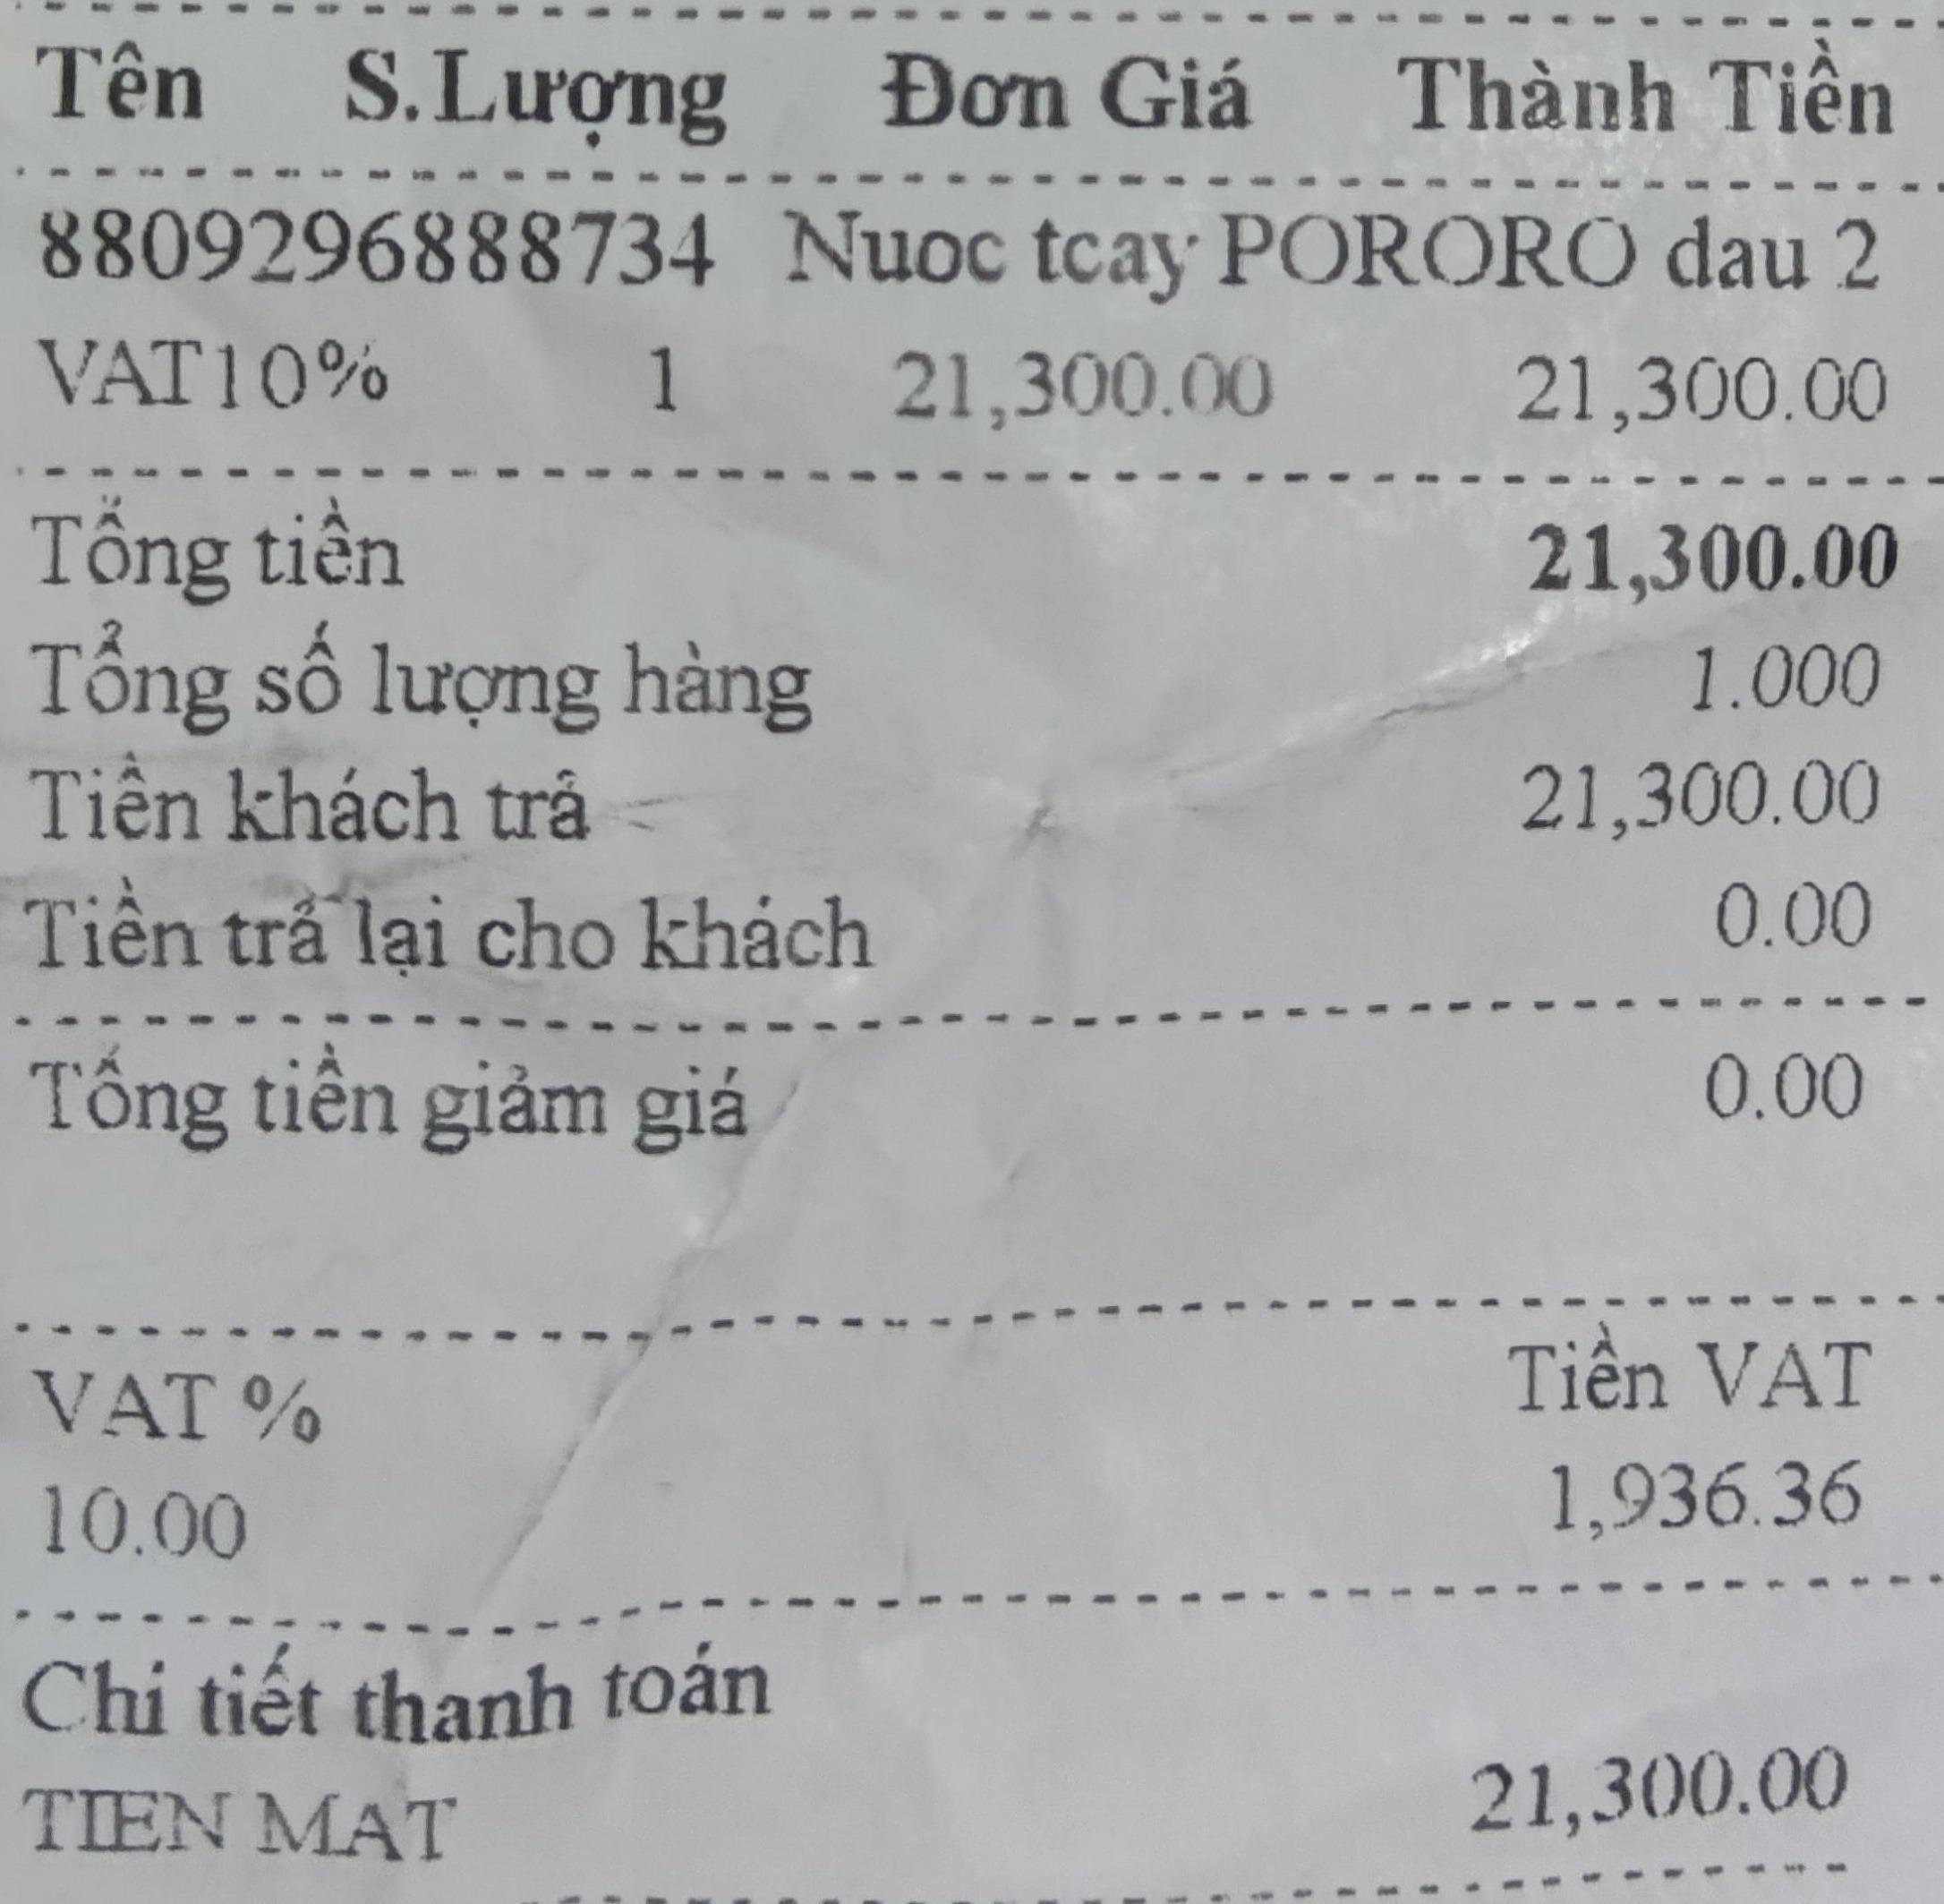
<table>
<tr>
<th>Tên</th>
<th>S.Lượng</th>
<th>Đơn Giá</th>
<th>Thành Tiền</th>
</tr>
<tr>
<td>8809296888734 Nuoc tcay PORORO dau 2</td>
<td>1</td>
<td>21,300.00</td>
<td>21,300.00</td>
</tr>
</table>

VAT10%
Tổng tiền 21,300.00
Tổng số lượng hàng 1.000
Tiền khách trả 21,300.00
Tiền trả lại cho khách 0.00
Tổng tiền giảm giá 0.00

VAT % Tiền VAT
10.00 1,936.36

Chi tiết thanh toán
TIEN MAT 21,300.00